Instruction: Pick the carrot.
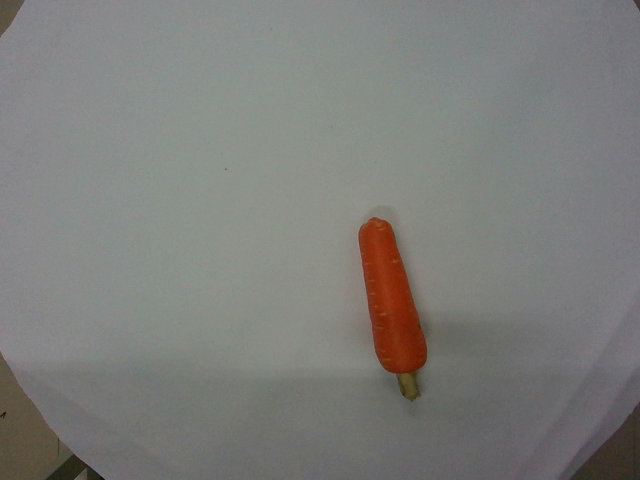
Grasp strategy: vertical